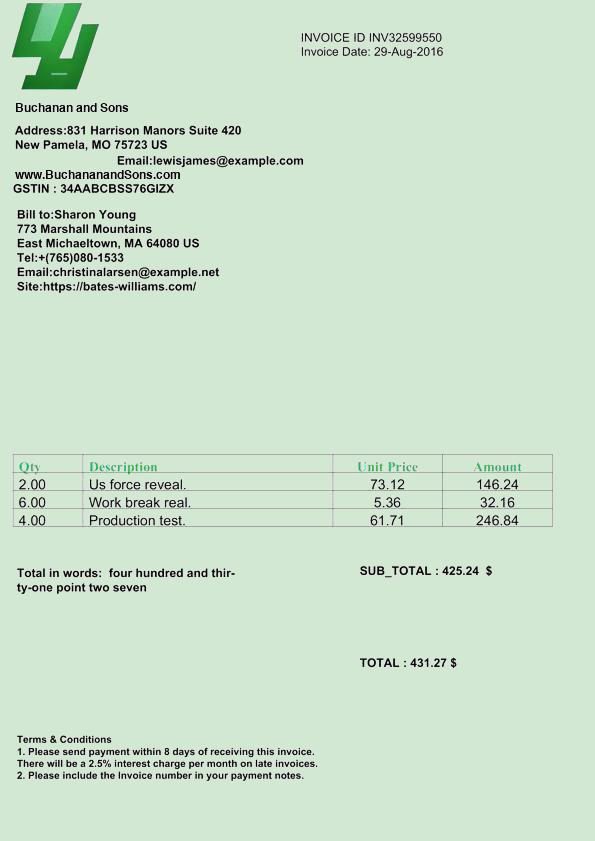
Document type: Invoice